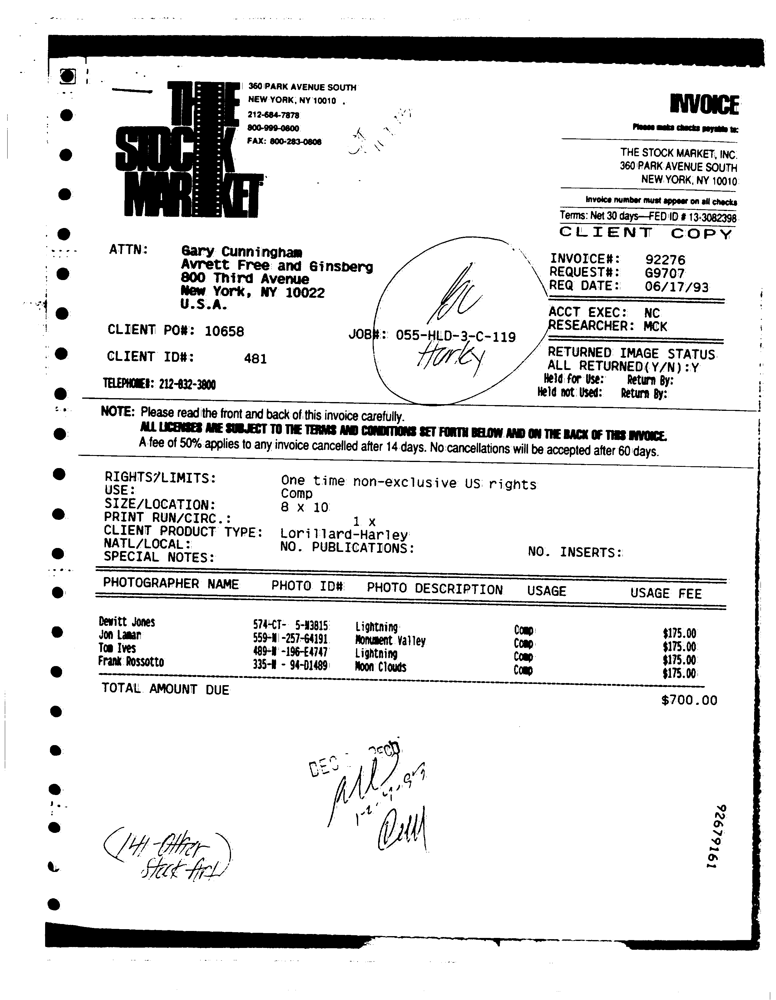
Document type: Invoice